Question: What is the main concern?
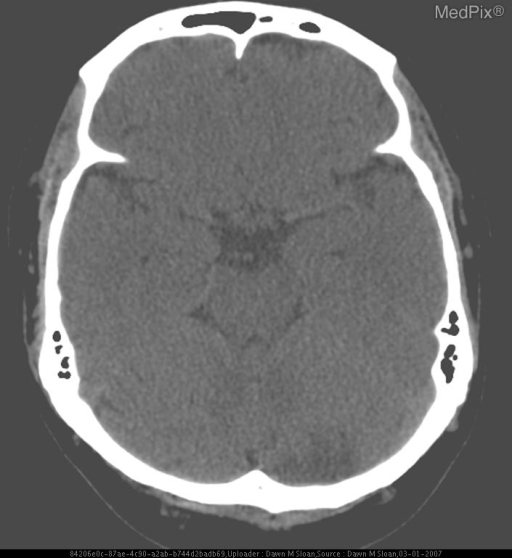
Answer: The findings suggest • CT on HD#1 demonstrated no evidence of infarction, inflammation, or bleeding.
• CT on HD#3 showed a change in density in areas of the left cerebellum
• MRI/MRA of the head and brain on HD#4 demonstrated subacute L PICA territory infarcts and normal intracranial MRA.
• MRI/MRA of the neck on HD#5 demonstrated no dissection, aneurysm or focal stenosis of the vertebral arteries.. Signs of cerebellar infarction on CT. The patient might have a history of 47 yo man with 6 month Hx of headaches - now reports experiencing “worst headache of his life” accompanied by nausea, vomiting, and dizziness. Pt notes waking up with a mild headache on the day of admission, unrelieved by caffeine consumption, that progressively worsened. The pain was sharp, but throbbing and located behind his left eye and radiating posteriorly..